Question: What are the imaging findings?
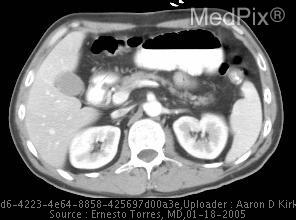
Answer: The imaging shows Focal wall thickening (11mm) of a segment of jejunum in the left upper quadrant.  This segment of jejunum is also dilated with a maximum diameter of 5.3 cm with retained contrast and an air-fluid level.  Also noted is surrounding lymphadenopathy and peritoneal fat stranding, the largest mesenteric lymphnode measuring 1.3cm in its shortest diameter. Dilated loop of jejunum in upper left quadrant with thickening of jejunal wall.